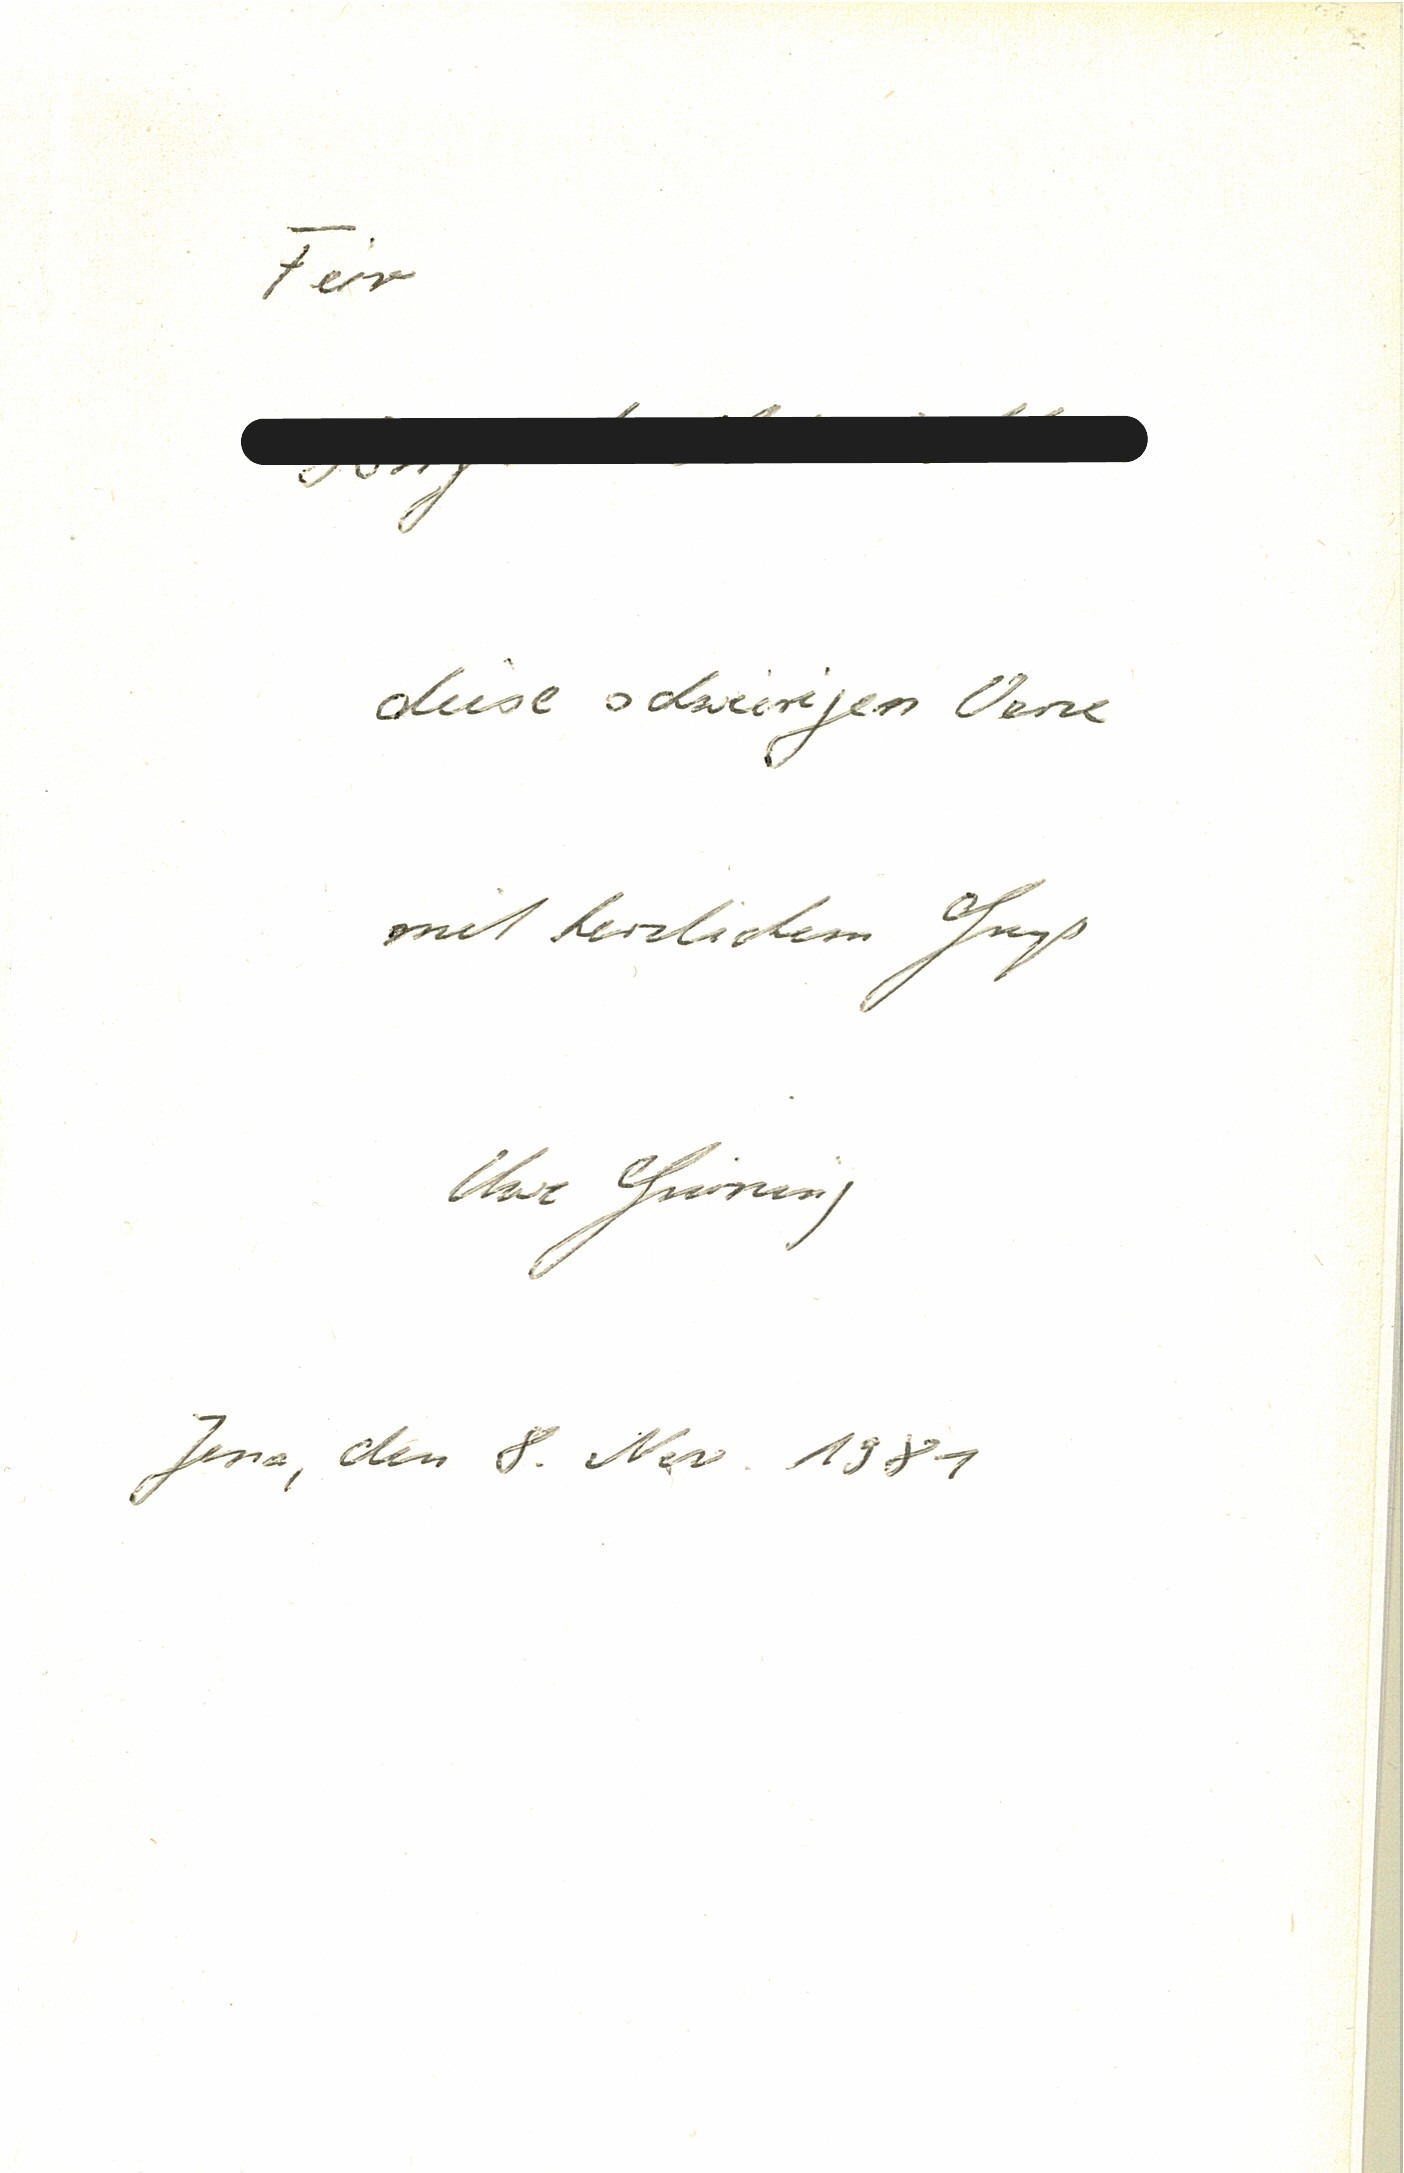
Signature of: uwe grüning